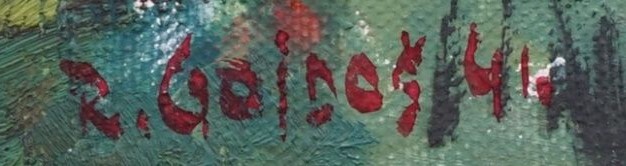
Signature of: rudolf gajdoš